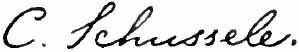
Signature of: christian schussele